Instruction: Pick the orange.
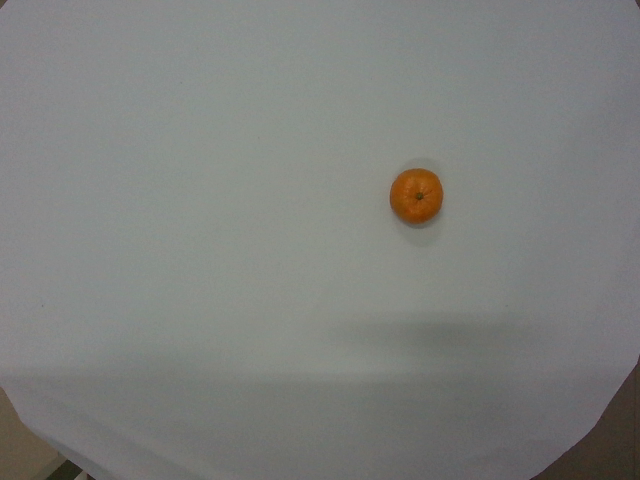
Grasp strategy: vertical